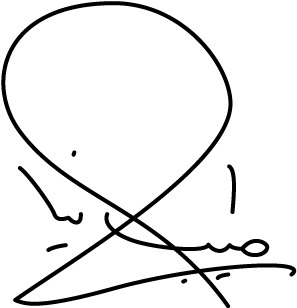
Signature of: ali tayebnia